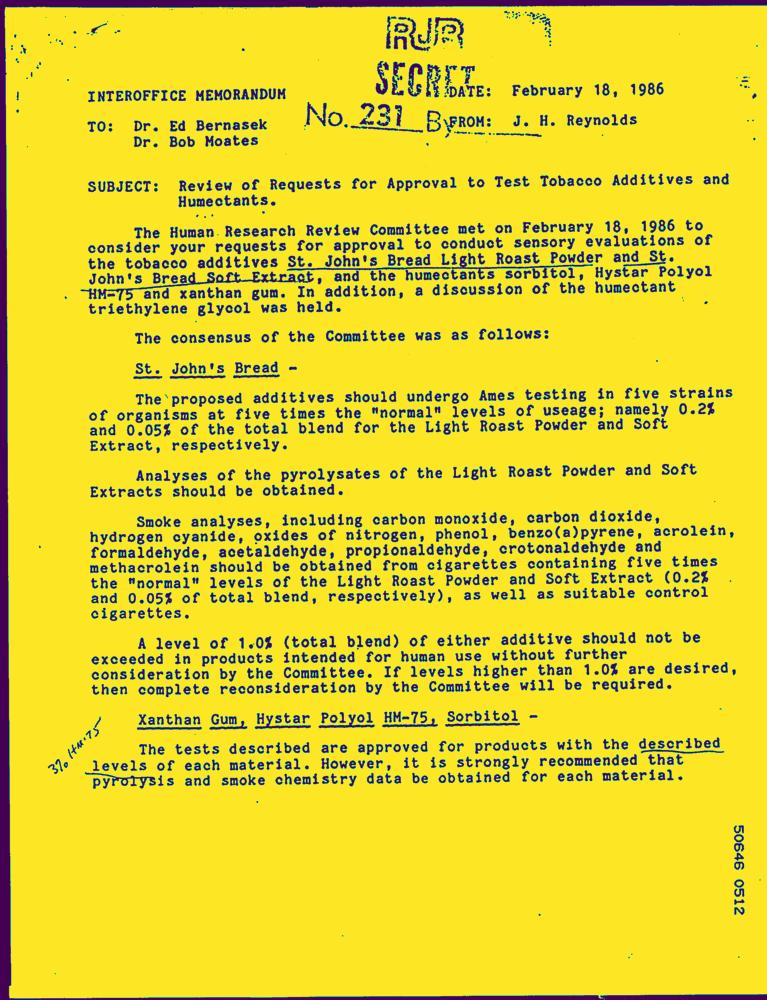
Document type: Letter-Doc